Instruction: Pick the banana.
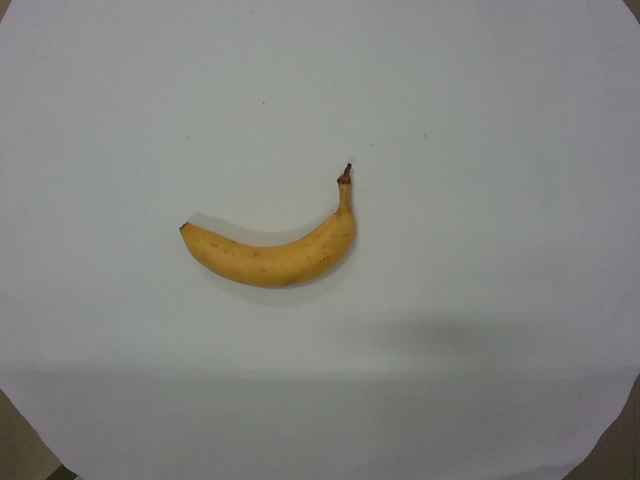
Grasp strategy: vertical